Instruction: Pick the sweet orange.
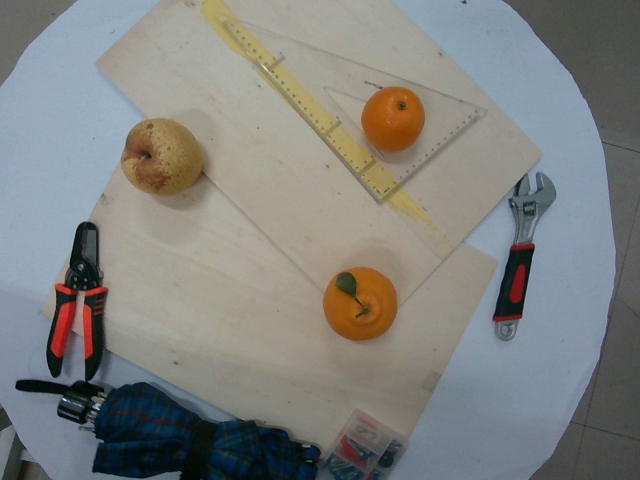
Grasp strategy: vertical